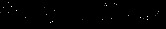
Signature of: philip w mckinney